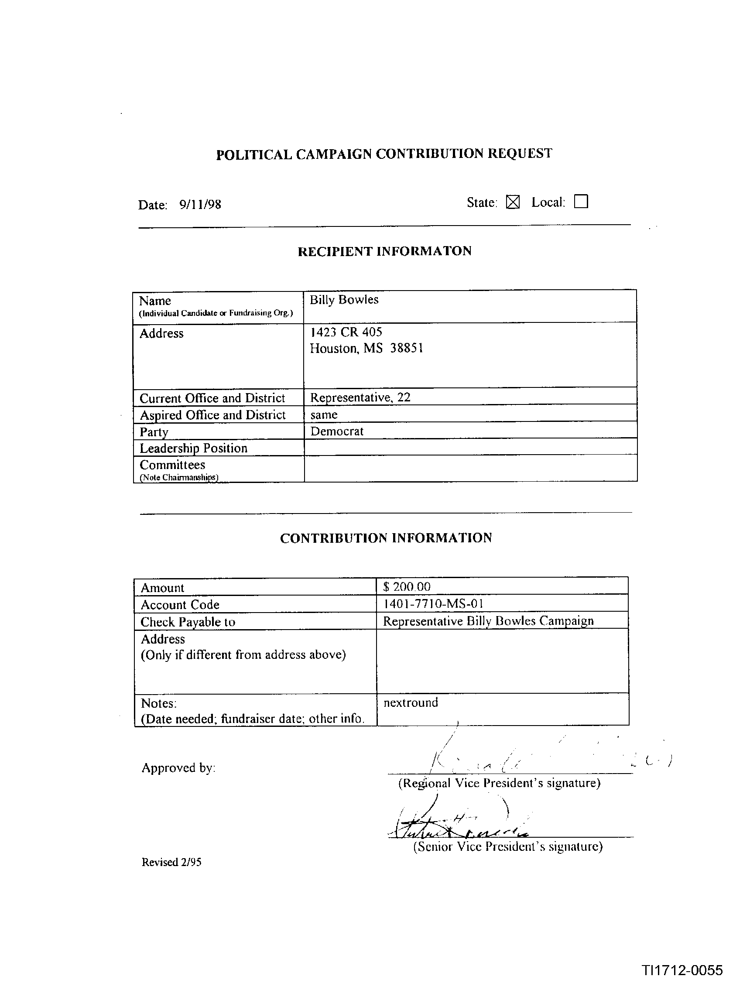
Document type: Invoice